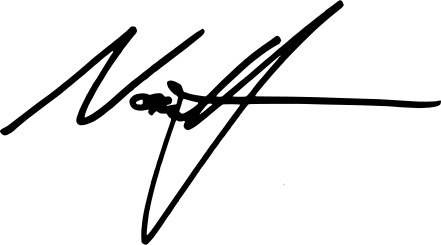
Signature of: noomi rapace